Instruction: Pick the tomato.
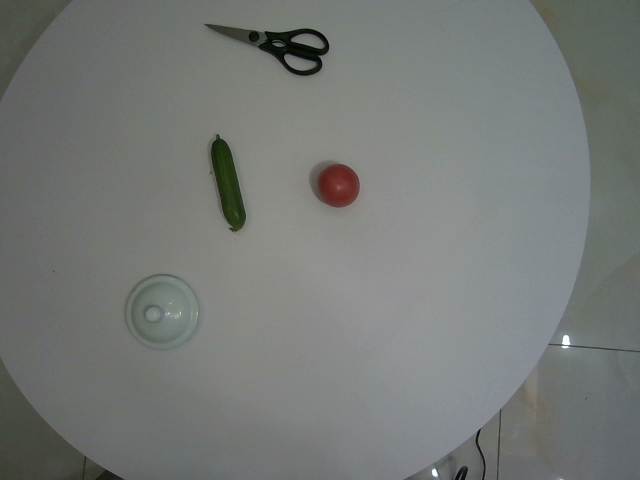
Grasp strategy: vertical